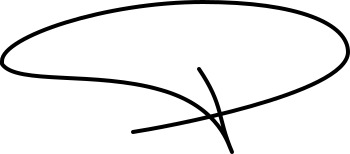
Signature of: mohsen rezaee